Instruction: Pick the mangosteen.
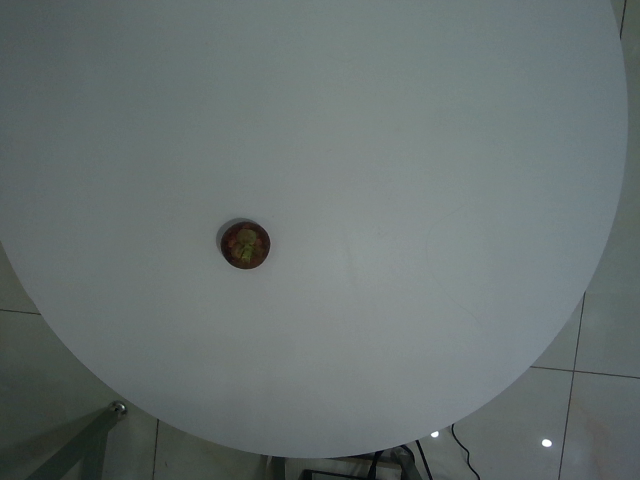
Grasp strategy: vertical